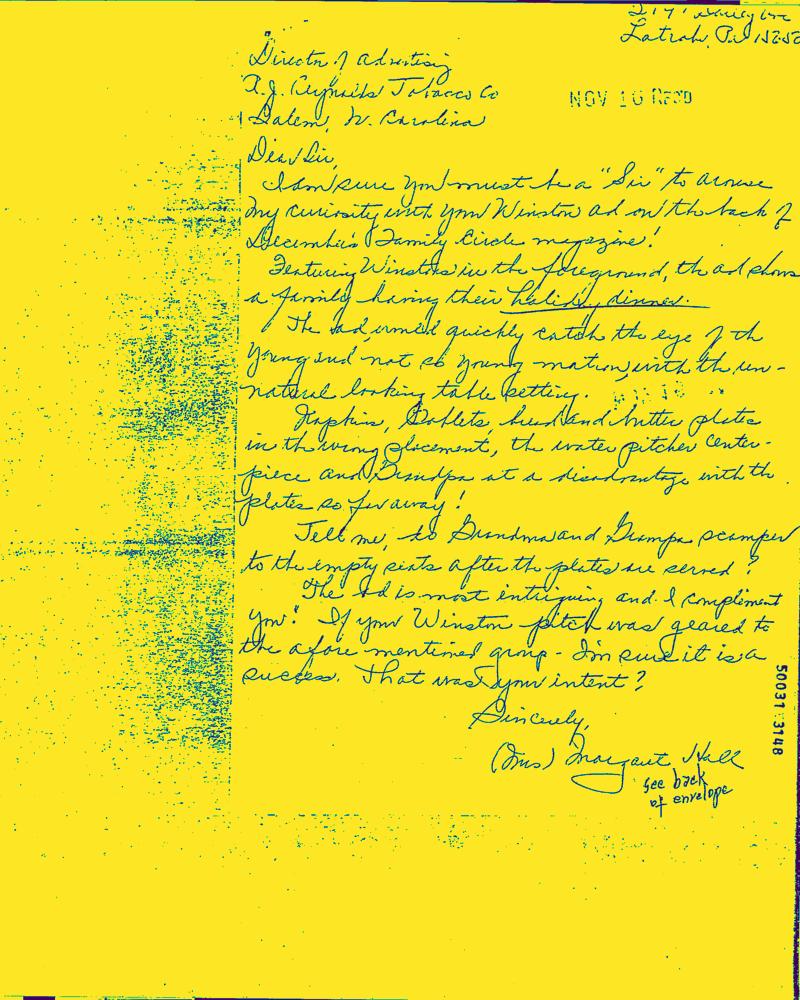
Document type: Hand-Written